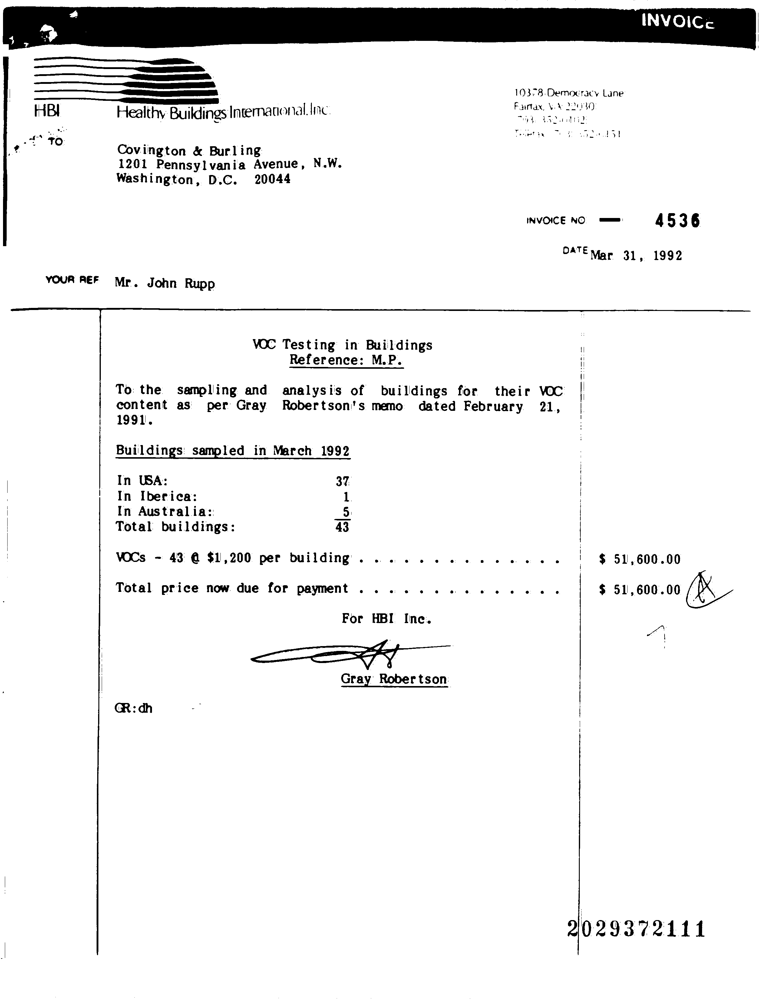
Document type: Invoice